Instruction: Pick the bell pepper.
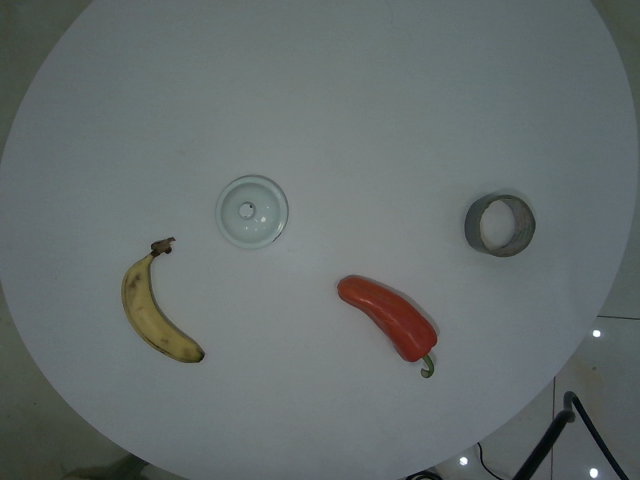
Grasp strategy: vertical